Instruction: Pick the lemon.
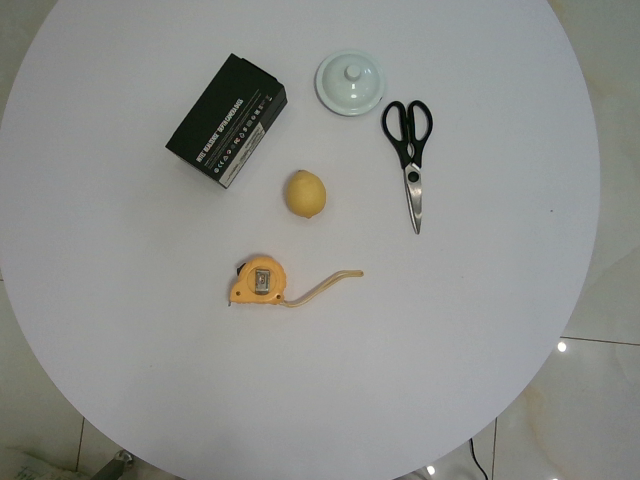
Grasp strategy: vertical